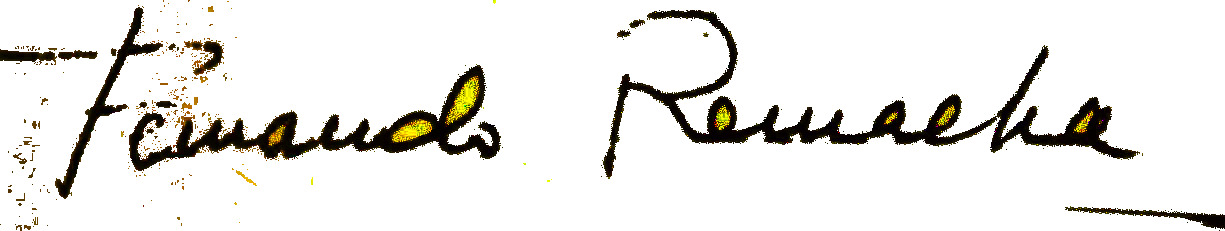
Signature of: fernando remacha